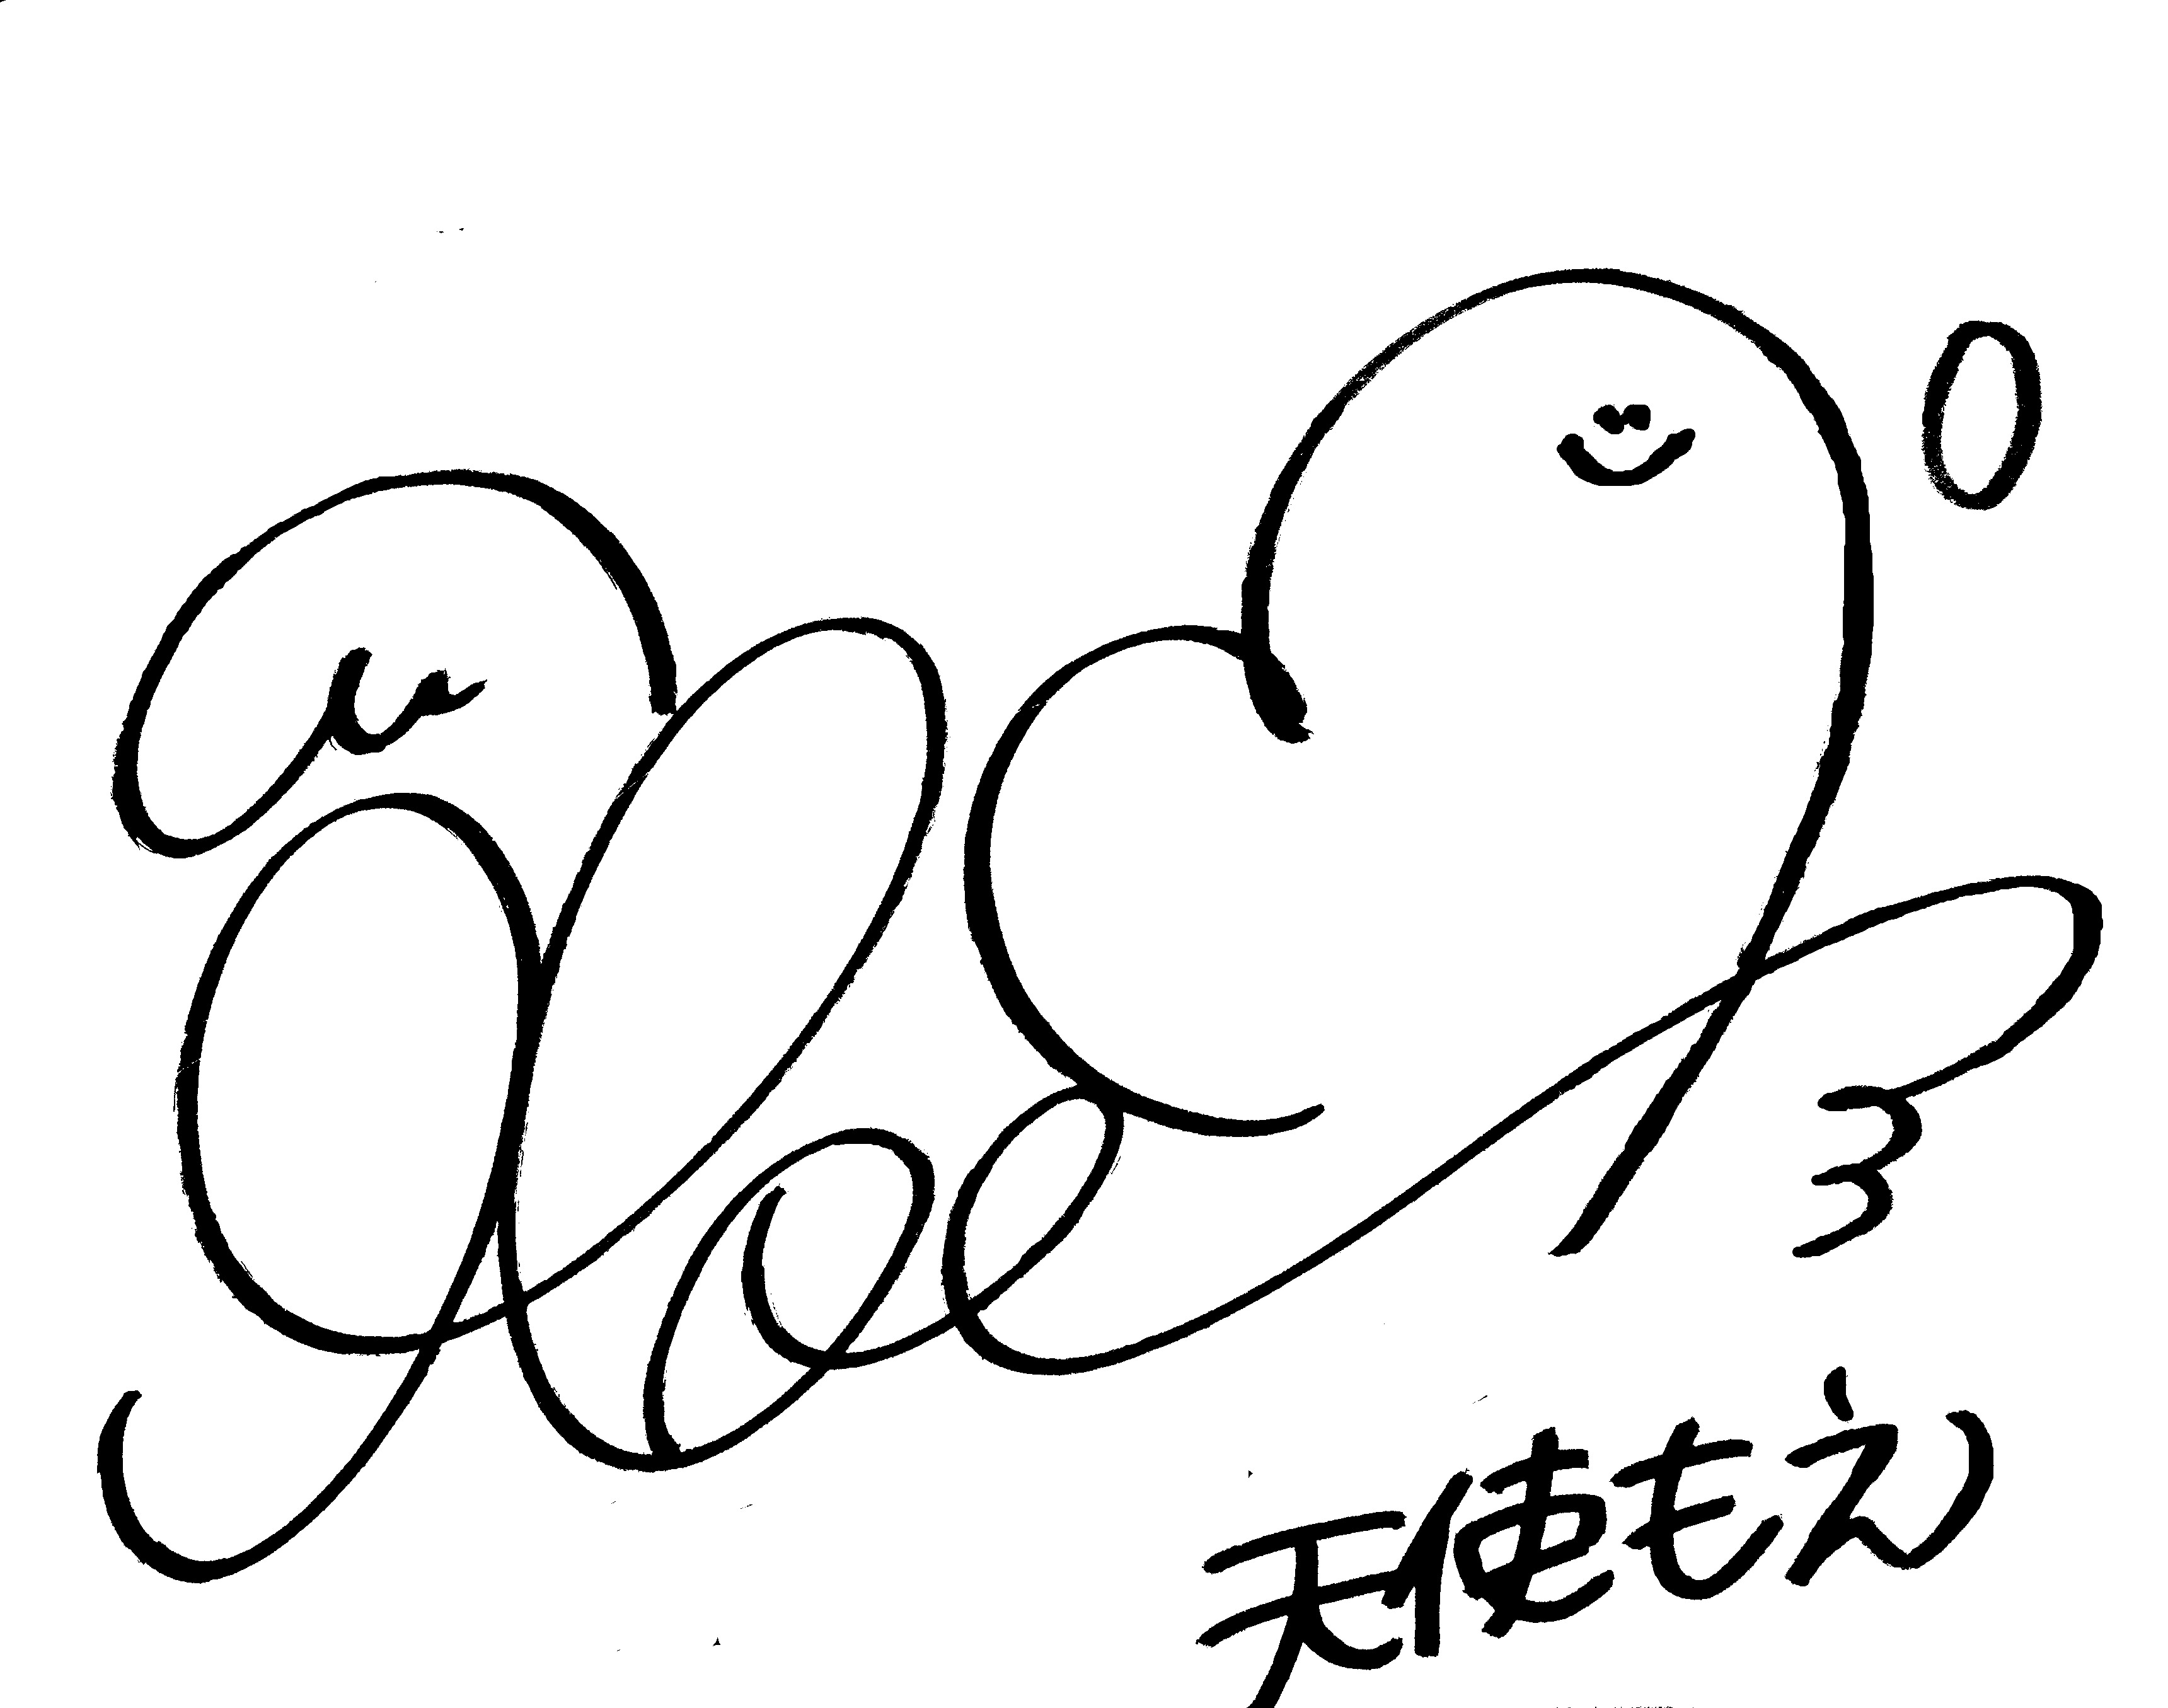
Signature of: moe amatsuka